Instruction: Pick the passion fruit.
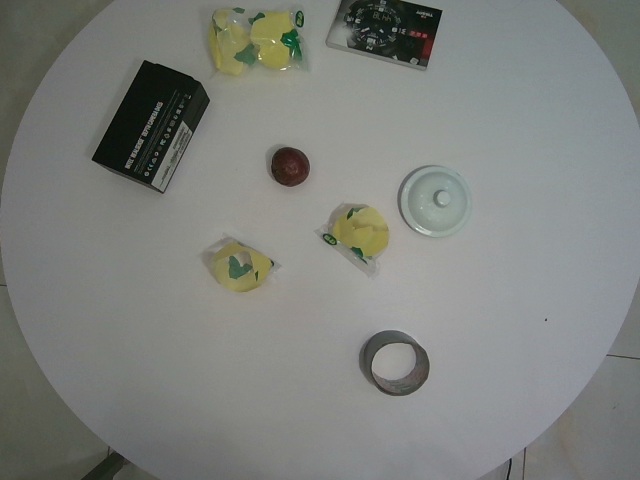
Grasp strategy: vertical